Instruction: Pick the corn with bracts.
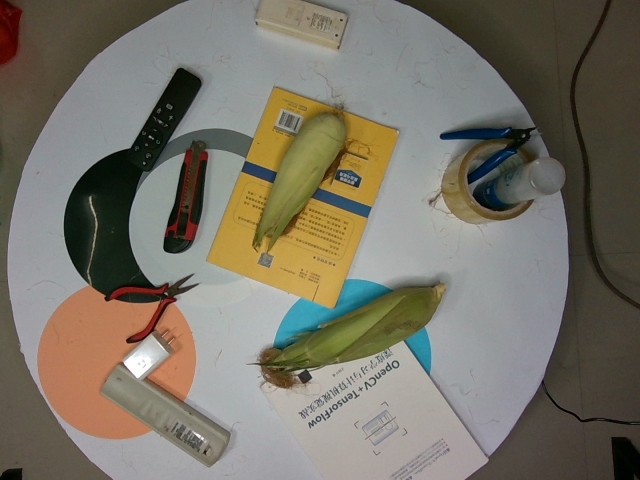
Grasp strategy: vertical